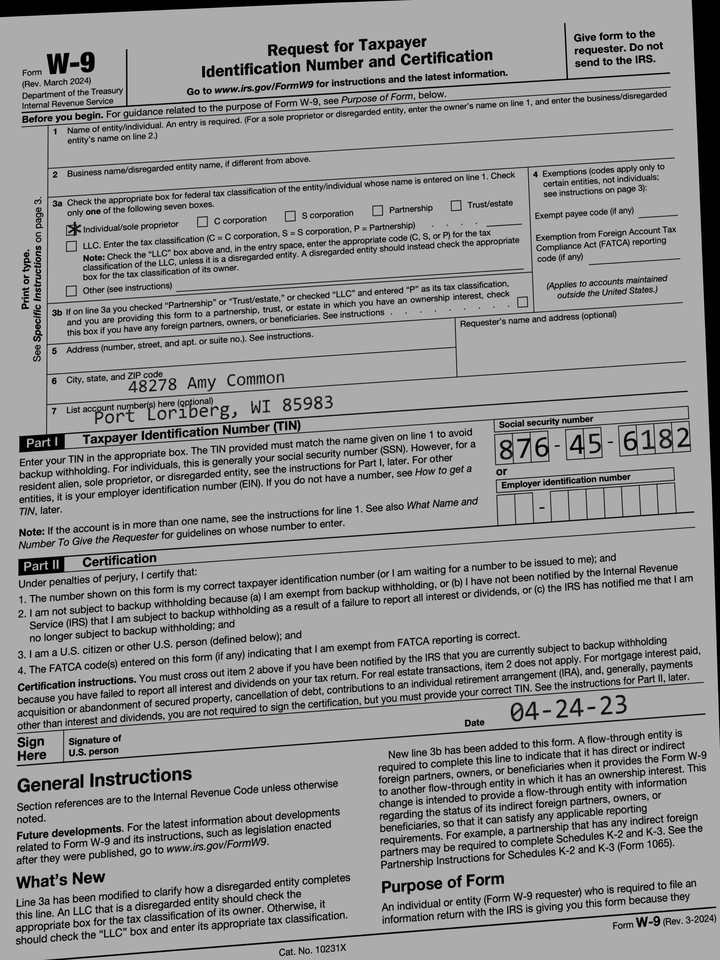
adr1: 48278 Amy Common
adr2: Port Loriberg, WI 85983
cbx: yes
ssn: 876456182
sdt: 04-24-23